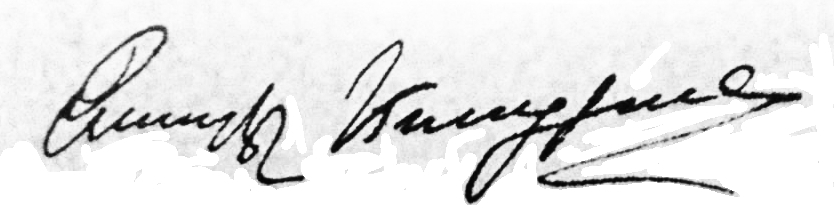
Signature of: zabel yesayan